Question: What is the potential diagnosis?
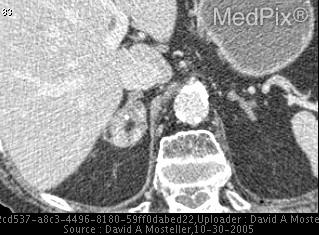
Answer: The possible diagnosis includes Adrenal Myelolipoma
Adrenal Adenoma
Adrenal Carcinoma
Angiomyolipoma, Kidney
Lipoma/Liposarcoma, Soft Tissue.